Identify and extract the amount in words, amount in numbers, payee name, cheque date, and bank name from the image.
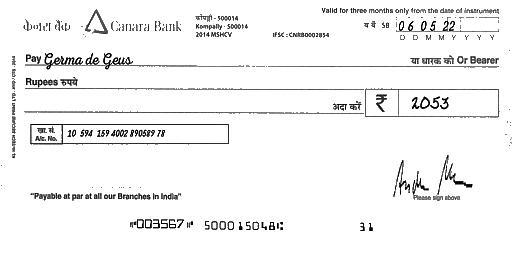
amt_in_words:
amt_in_figures: 2053
payee_name: Germa de Geus
bank_name: Canara Bank
cheque_date: 06/05/22